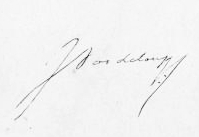
Signature of: jules pasdeloup